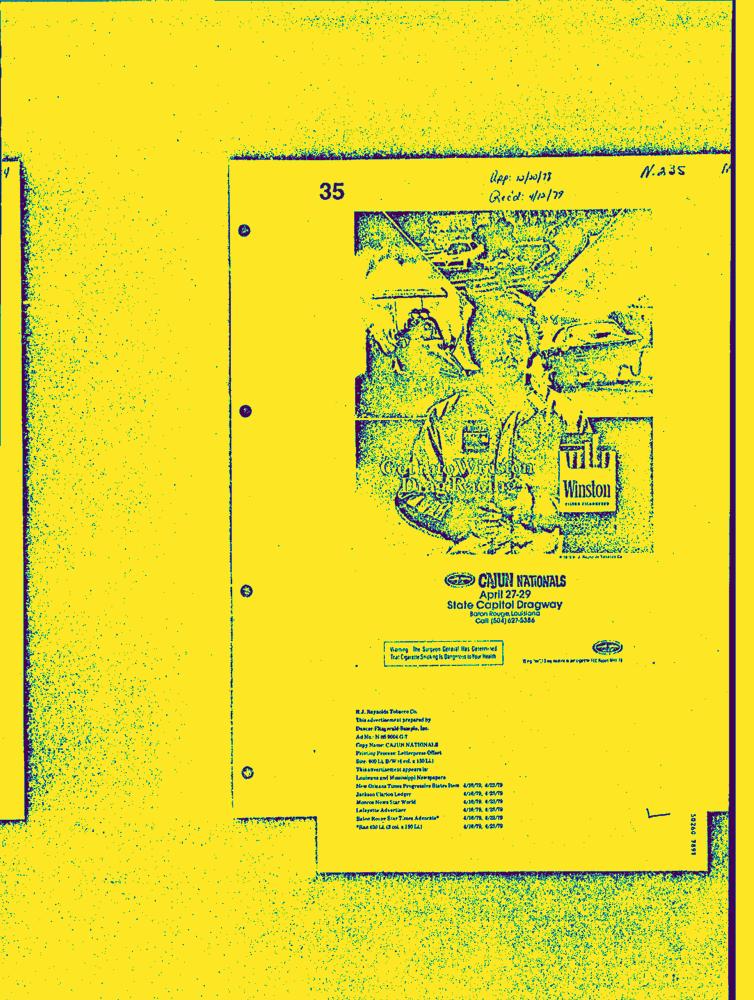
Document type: AD